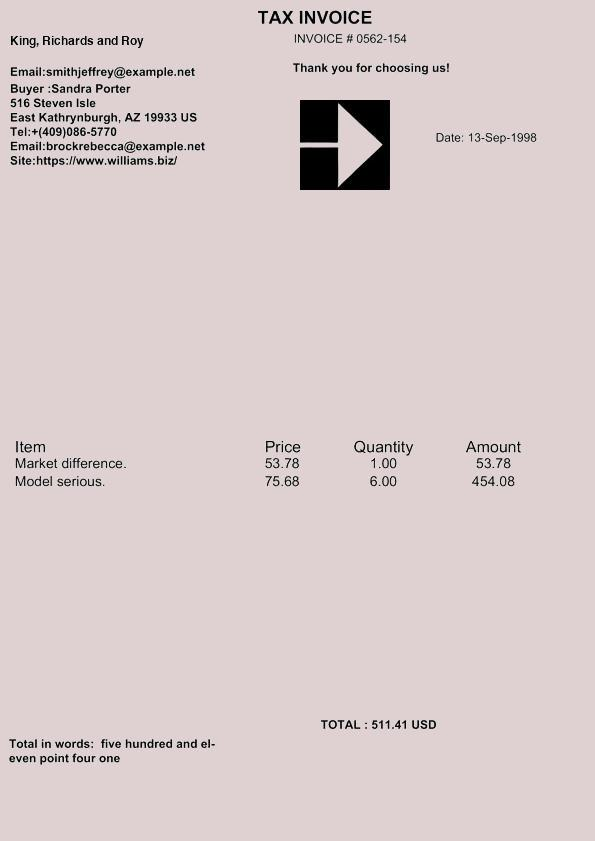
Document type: Invoice